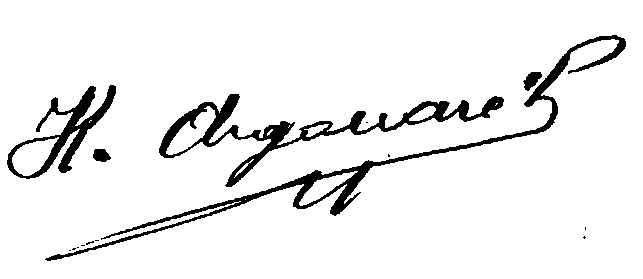
Signature of: kléber argouarc h